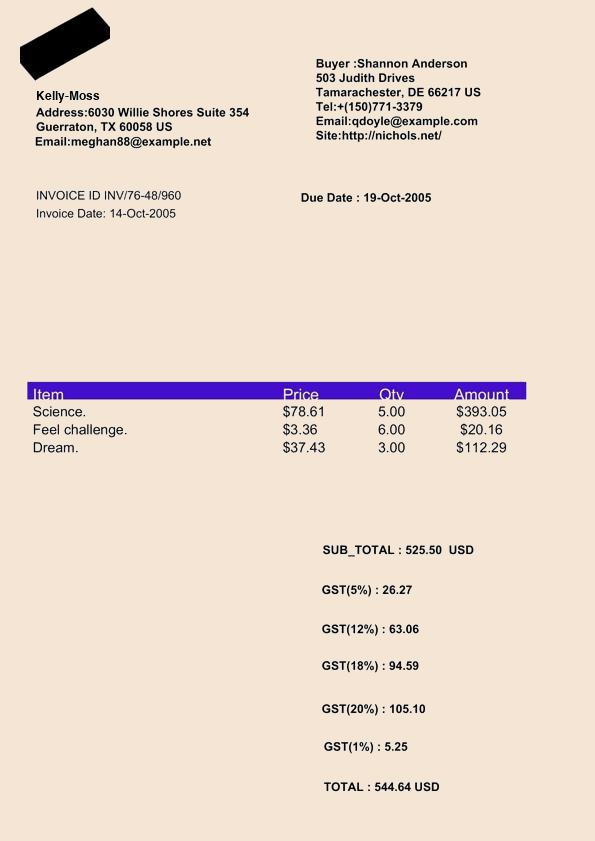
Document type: Invoice